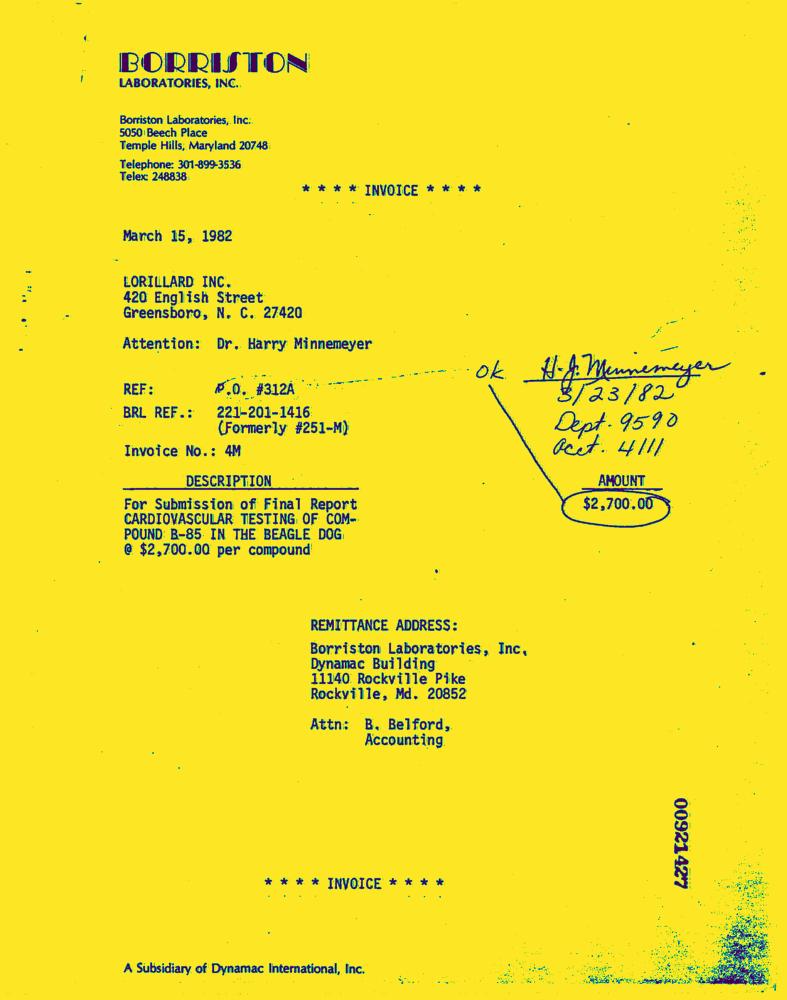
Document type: Invoice-Doc